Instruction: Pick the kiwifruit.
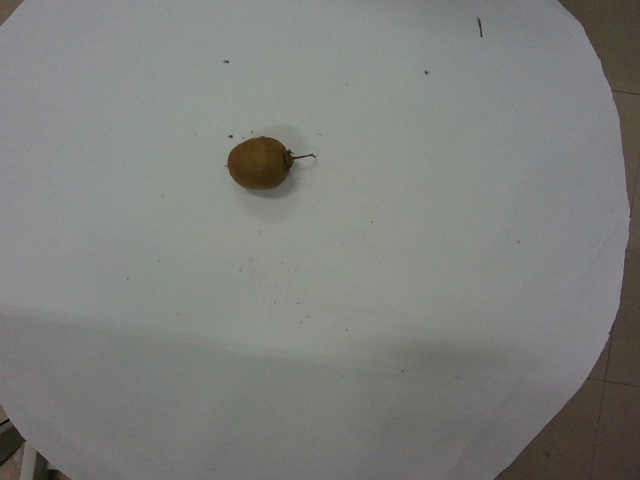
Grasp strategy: vertical